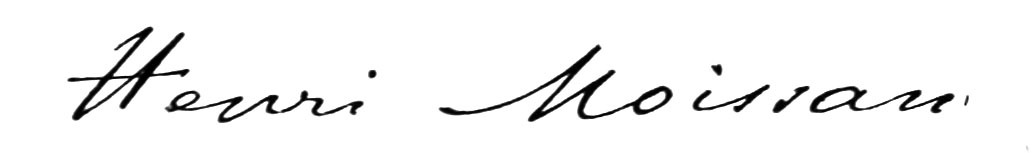
Signature of: henri moissan